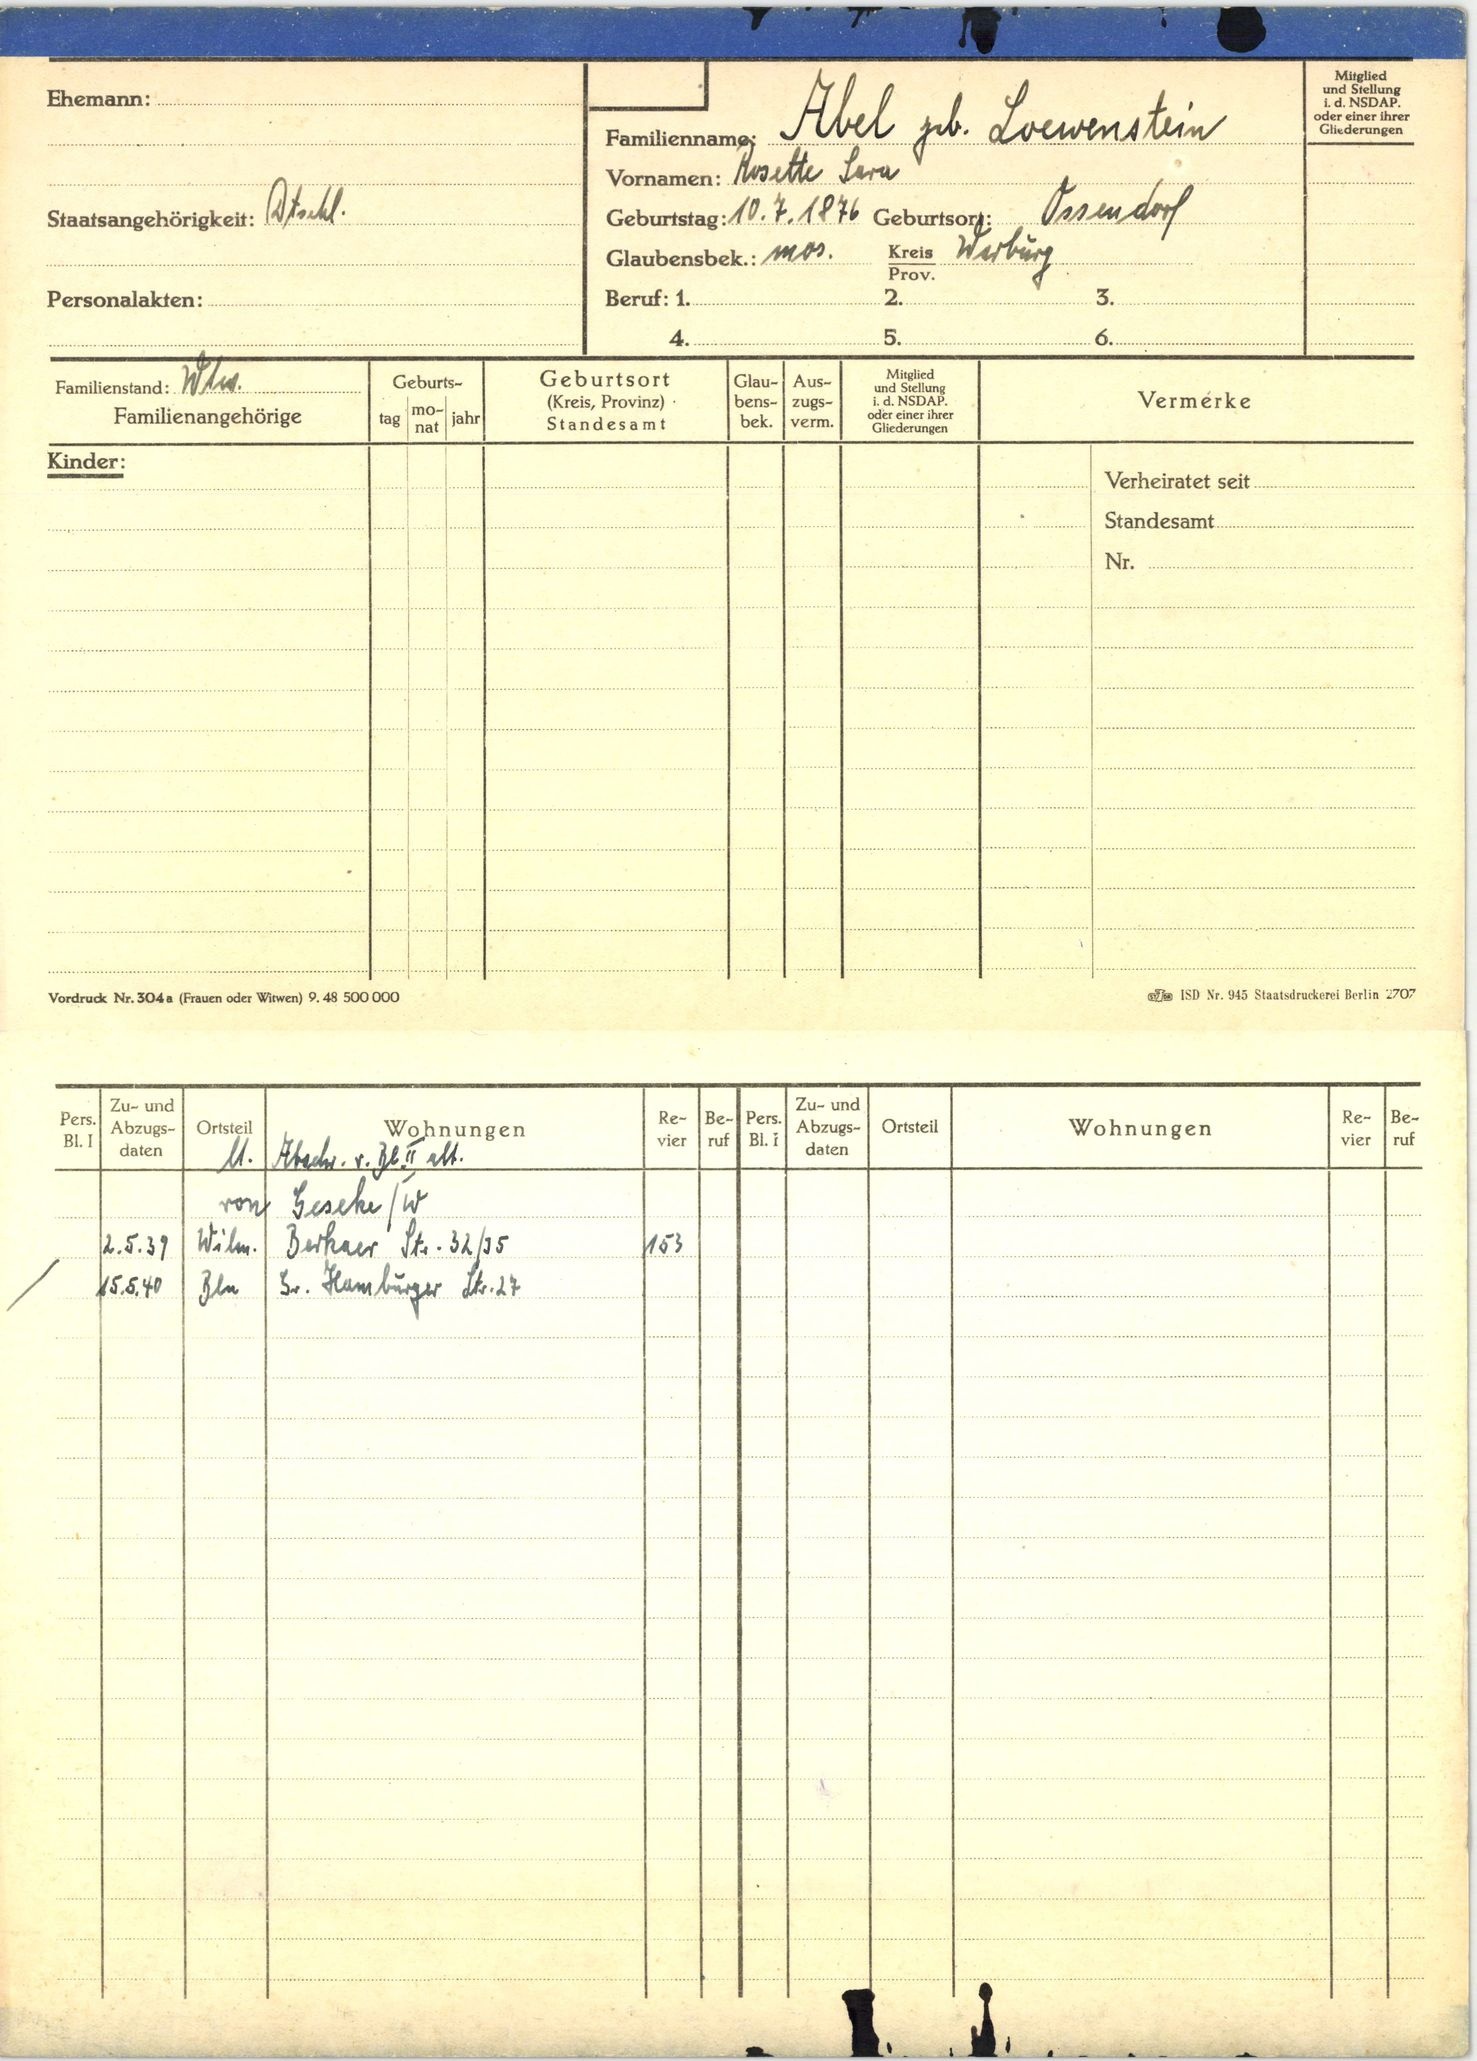
Abel geb. Loewenstein